Question: What is the potential diagnosis?
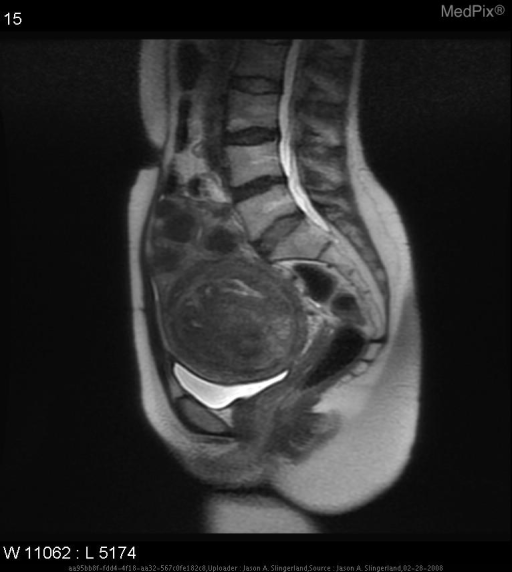
Answer: The possible diagnosis includes -Adenomyosis
-Leiomyosarcoma
-Endometrial polyps
-Endometrial cancer.